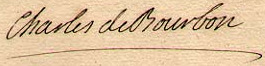
Signature of: charles count of charolais